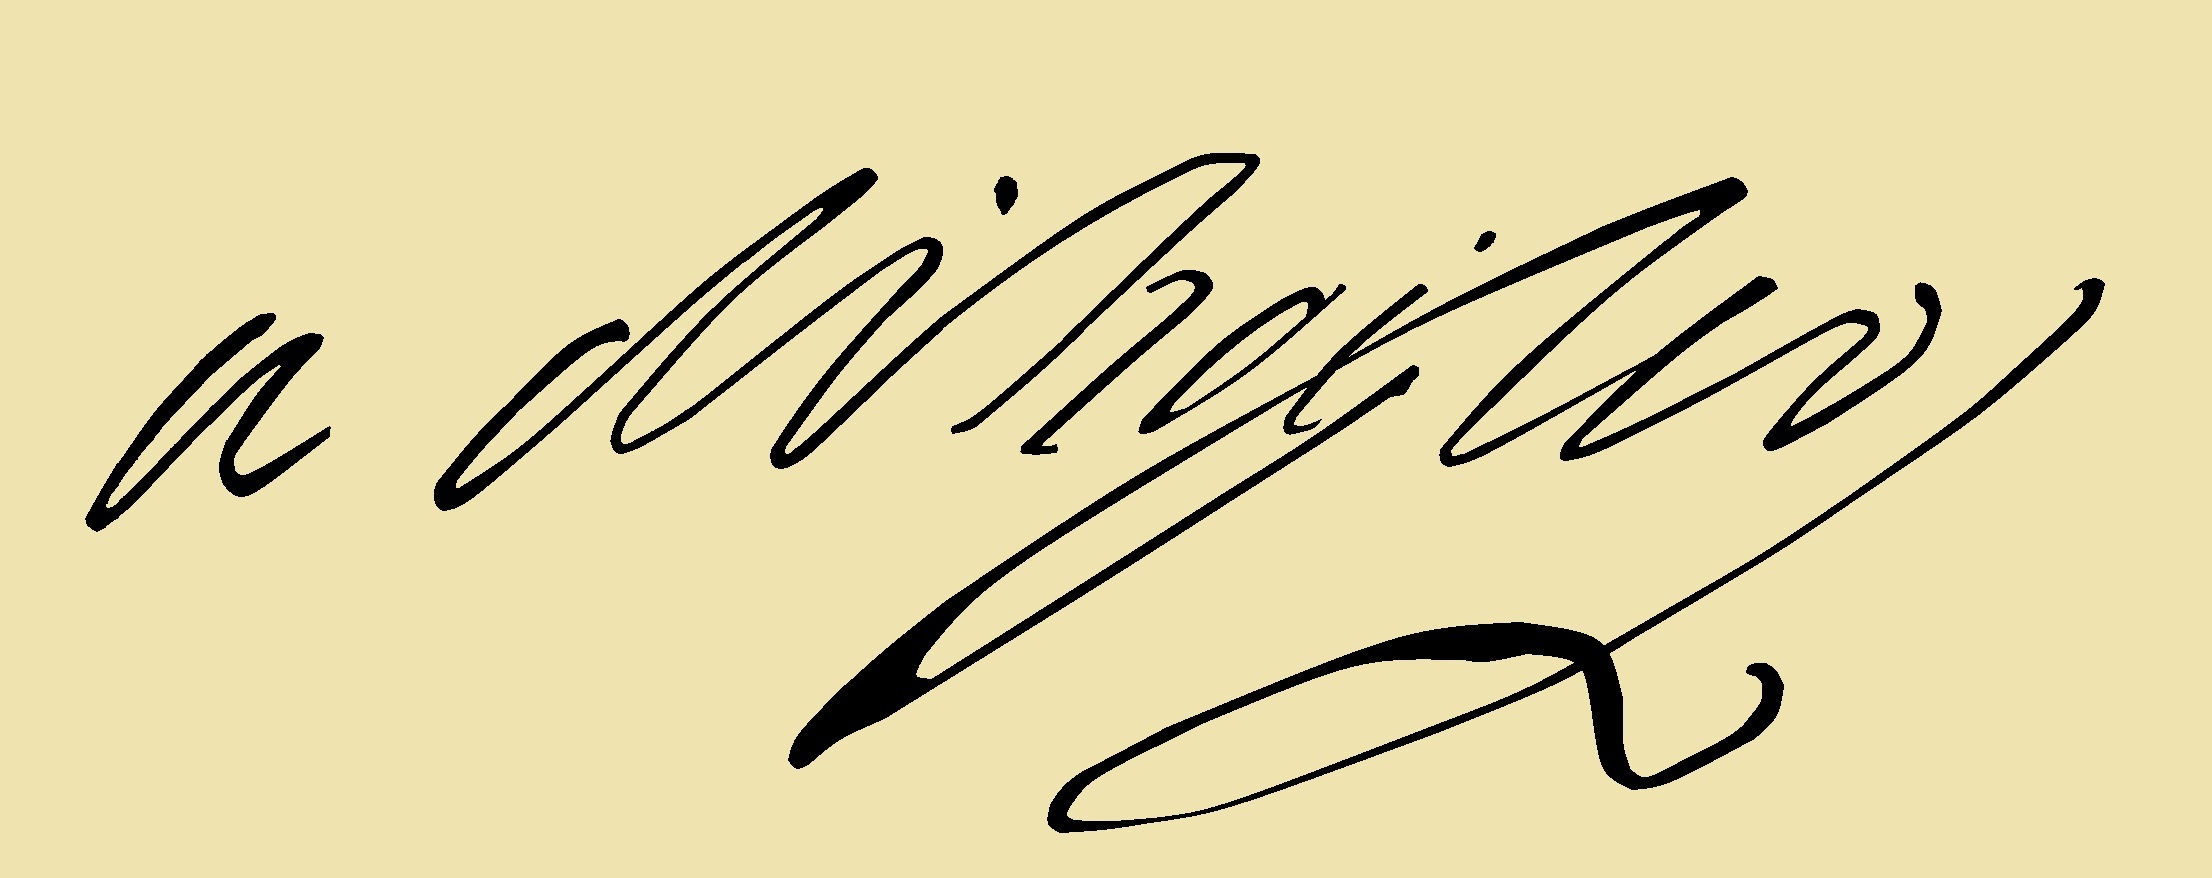
Signature of: annibal grimaldi